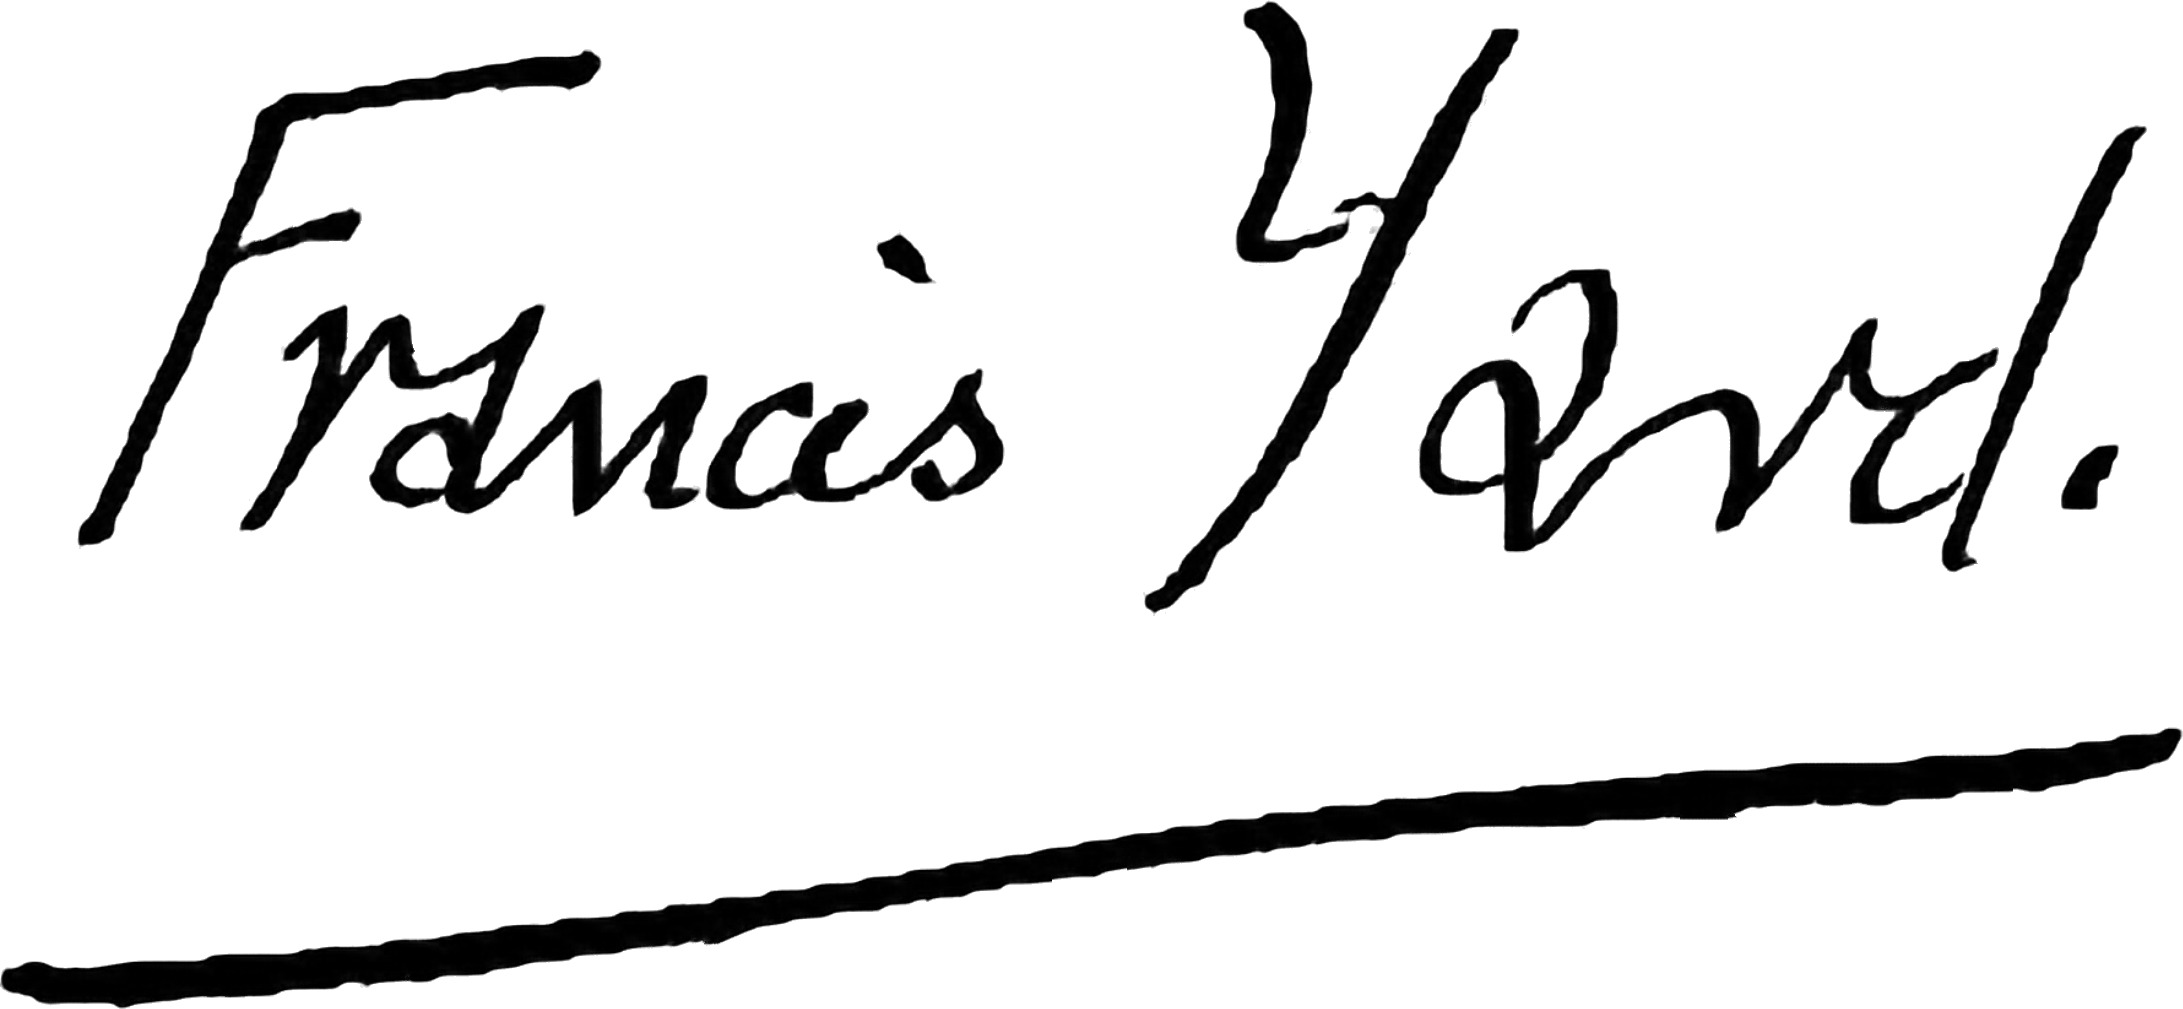
Signature of: francis yard